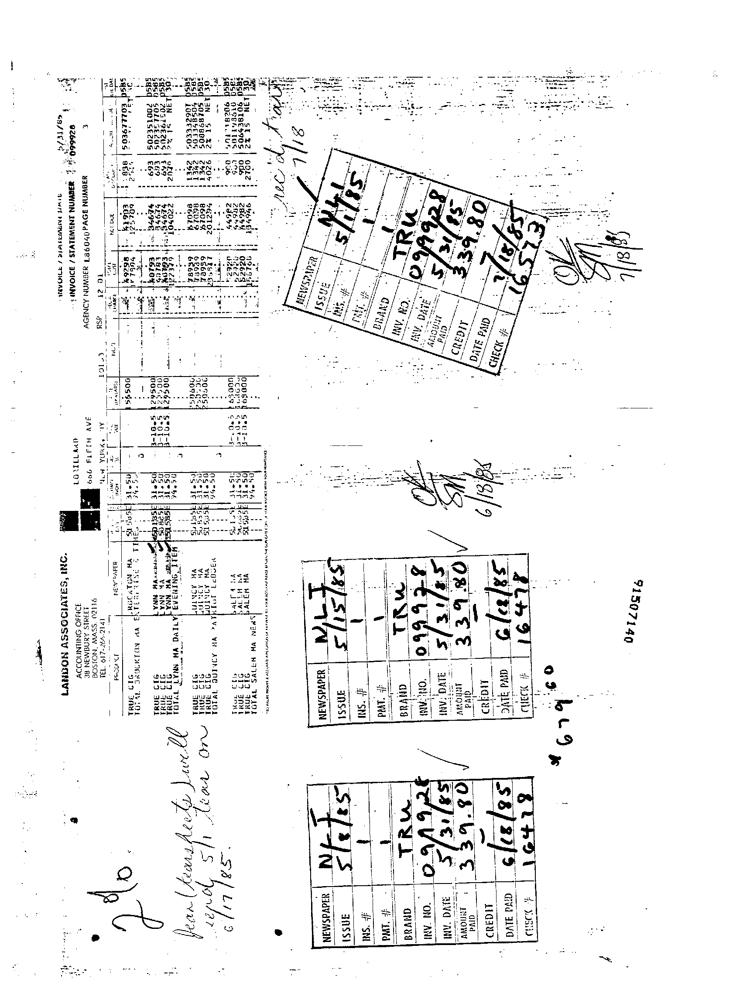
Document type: Invoice